Question: What do the imaging results show?
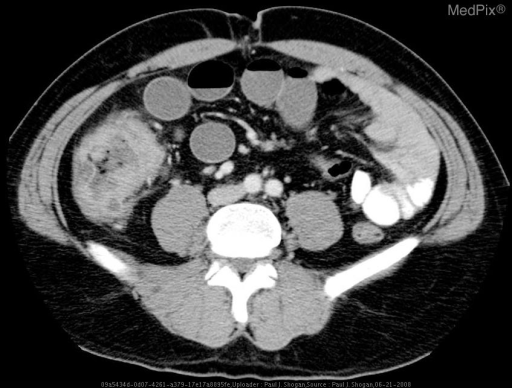
Answer: The imaging shows Acute abdominal series demonstrates a normal PA chest radiograph without subdiaphragmatic free air.  There are differential air fluid levels in the mid-abdomen, with dilated loops of small bowel.  There is a paucity of bowel gas projecting over the rectum, and stool is noted in the RLQ.

Contrast enhanced axial CT images through the abdomen demonstrate a bulky, irregular heterogeneous cecal mass with pericolic inflammation and asymmetric wall thickening. Multiple dilated fluid filled loops of small bowel are noted, some of which contain air fluid levels.  Additionally, there is fecalization of the terminal ileum.  The appendix is normal. Contrast enhanced axial CT images through the abdomen demonstrate a bulky, irregular heterogeneous cecal mass with pericolic inflammation and asymmetric wall thickening. Multiple dilated fluid filled loops of small bowel are noted, some of which contain air fluid levels..